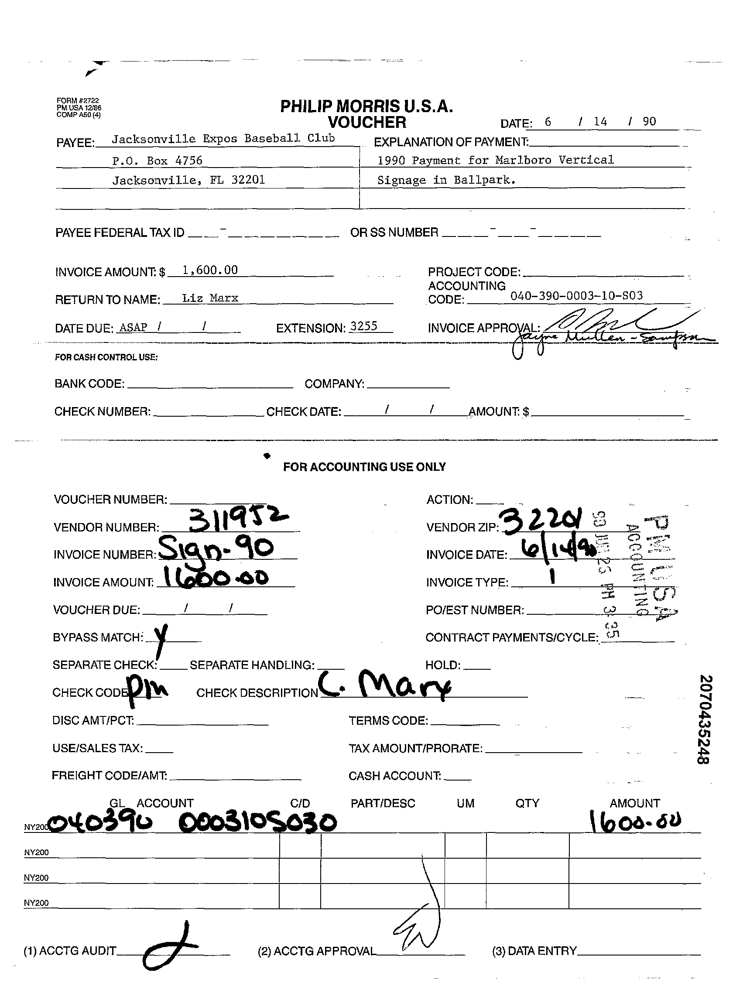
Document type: Invoice